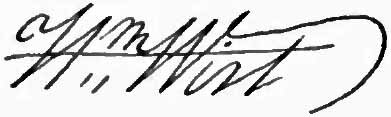
Signature of: william wirt